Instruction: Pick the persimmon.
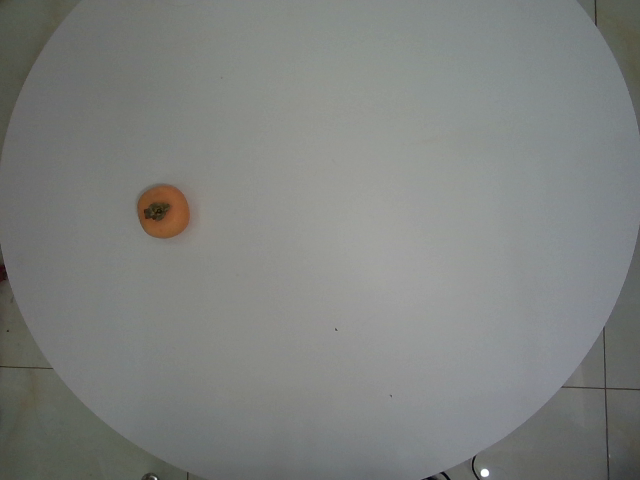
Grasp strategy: vertical